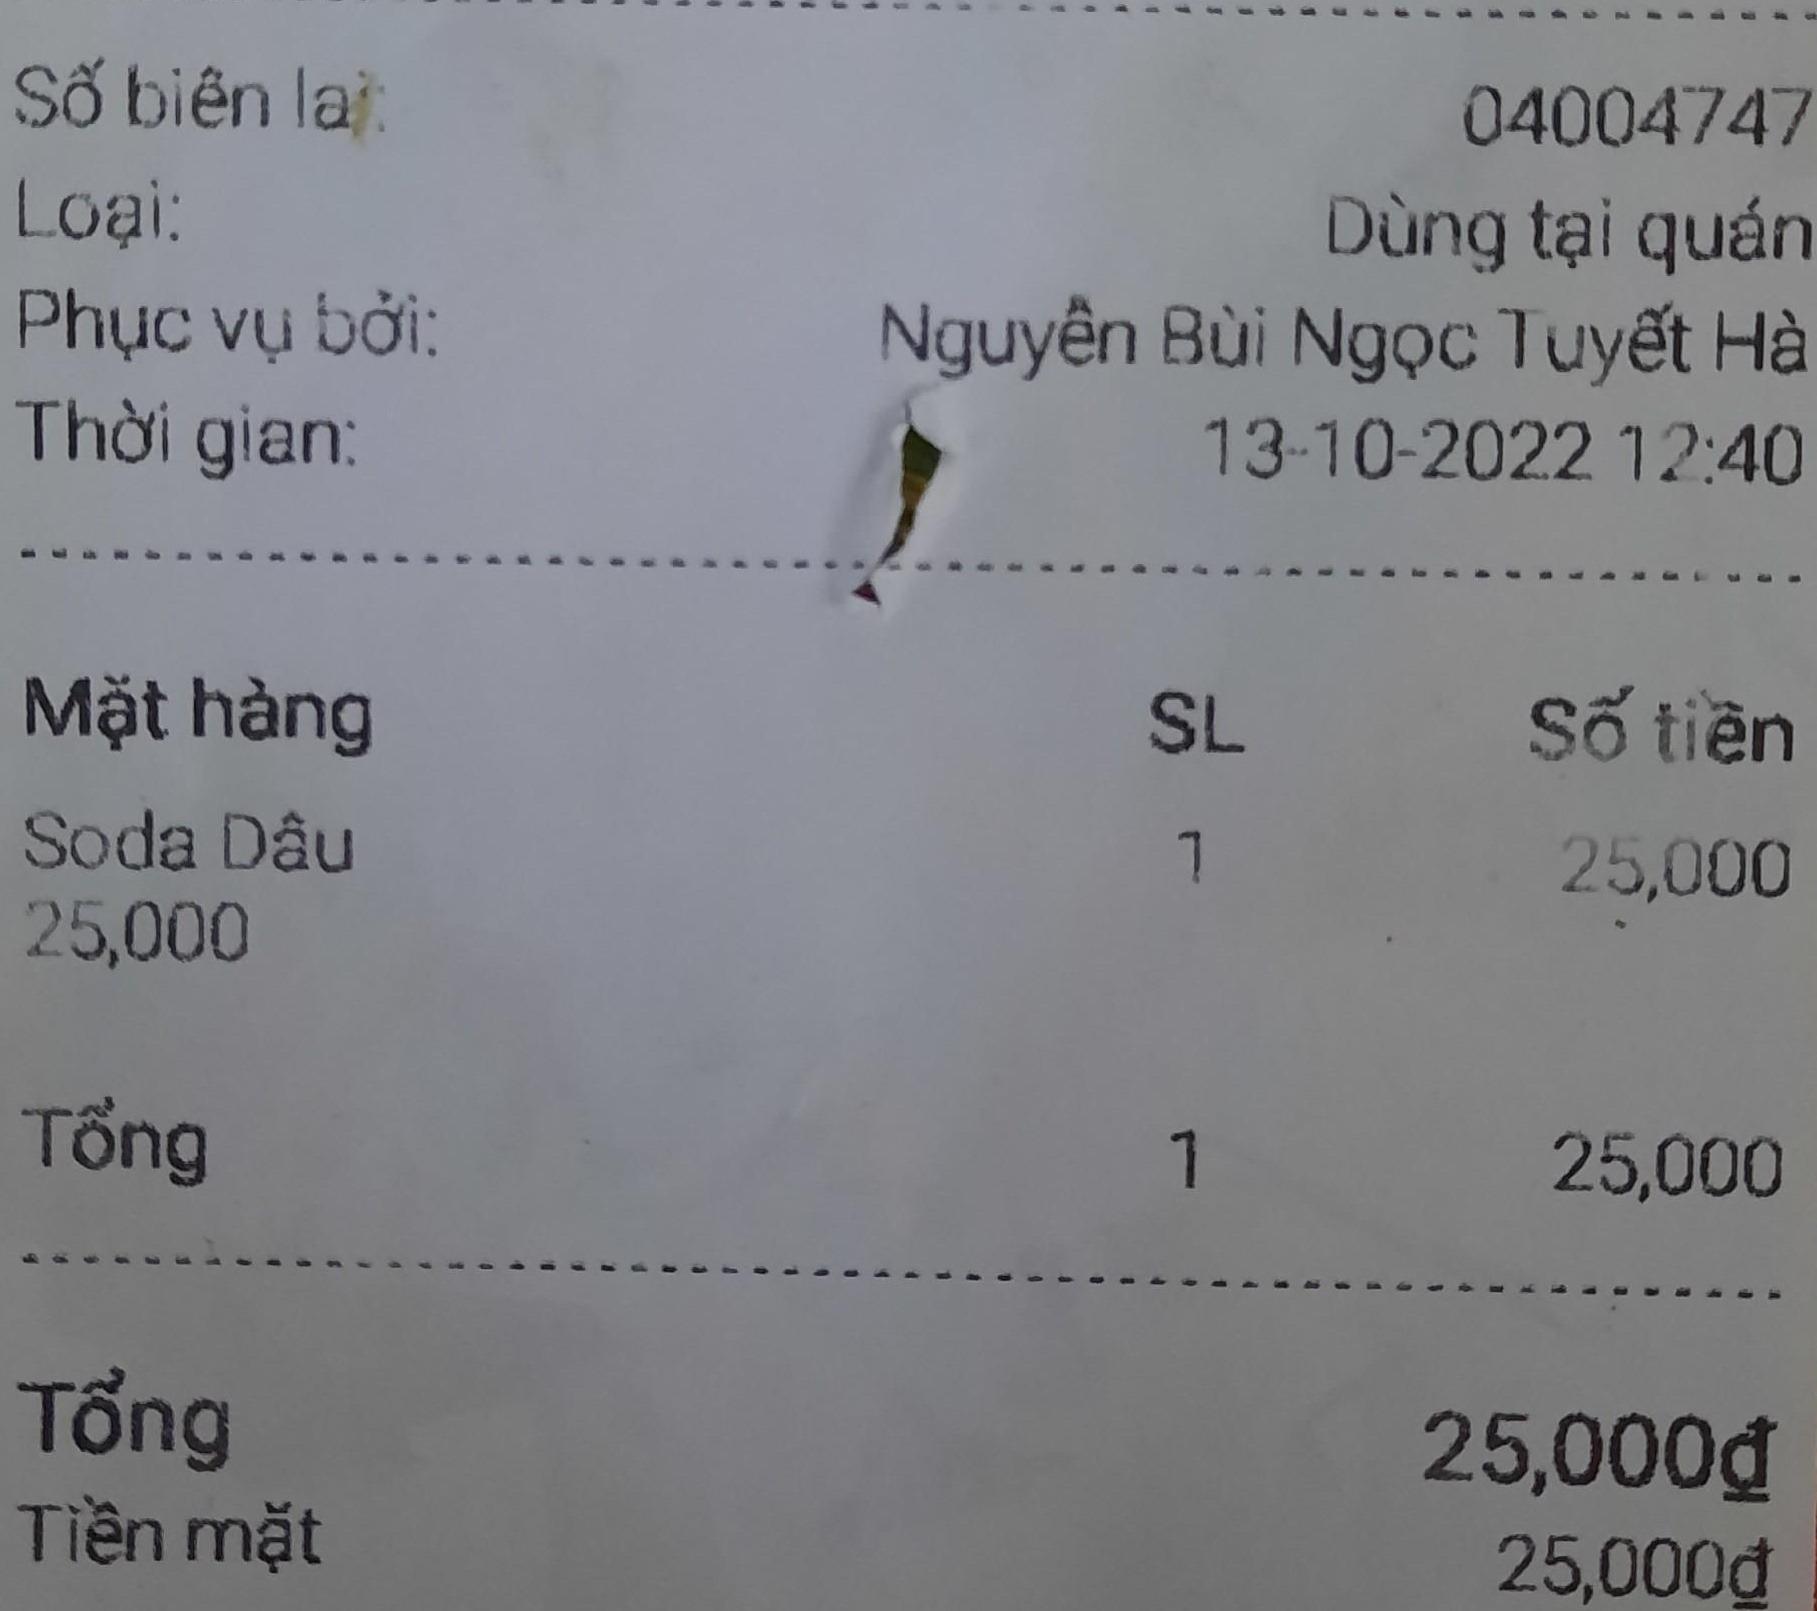
Số biên lai: 04004747
Loại: Dùng tại quán
Phục vụ bởi: Nguyên Bùi Ngọc Tuyết Hà
Thời gian: 13-10-2022 12:40

<table>
<tr>
<th>Mặt hàng</th>
<th>SL</th>
<th>Số tiền</th>
</tr>
<tr>
<td>Soda Dâu 25,000</td>
<td>1</td>
<td>25,000</td>
</tr>
<tr>
<td>Tổng</td>
<td>1</td>
<td>25,000</td>
</tr>
</table>

Tổng 25,000đ
Tiền mặt 25,000đ